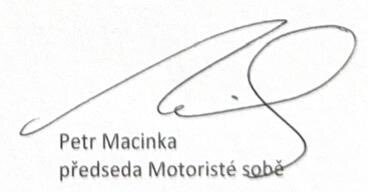
Signature of: petr macinka